Question: How is the property described in the document?
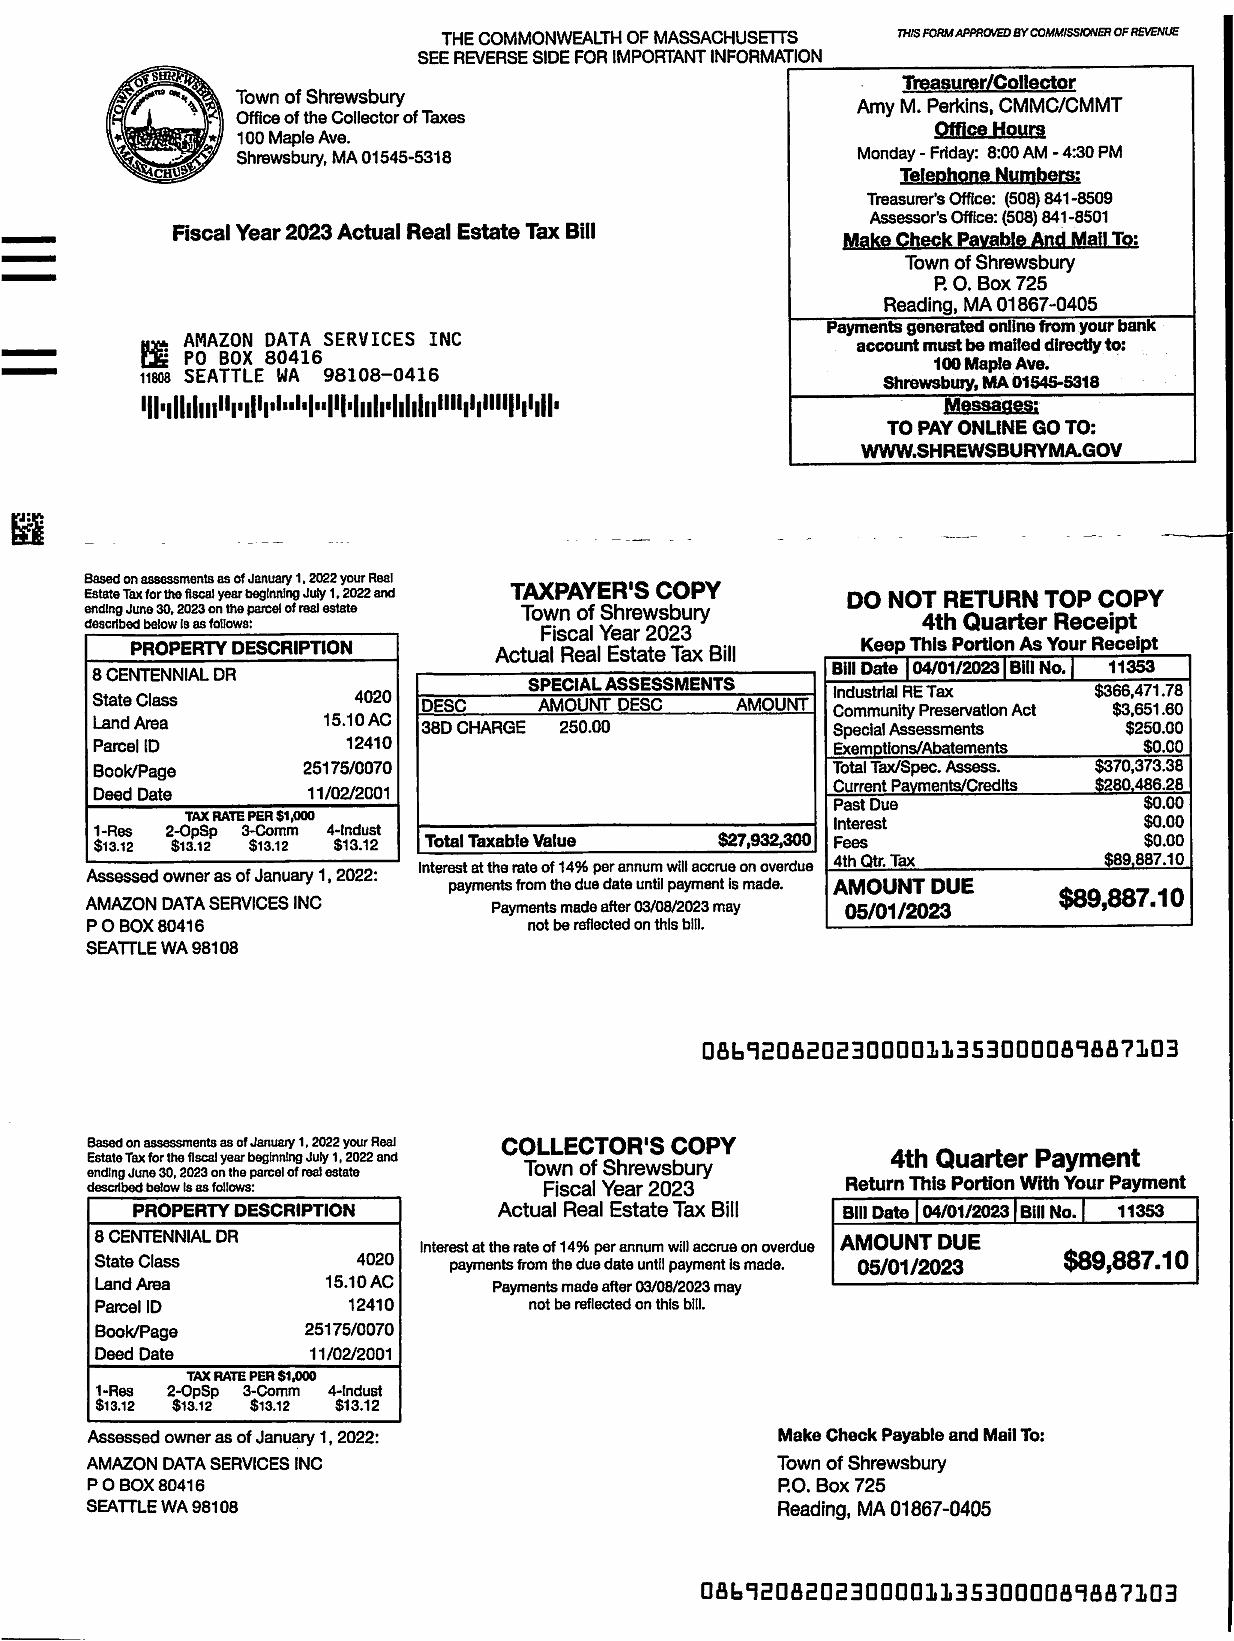
Answer: "8 CENTENNIAL DR"